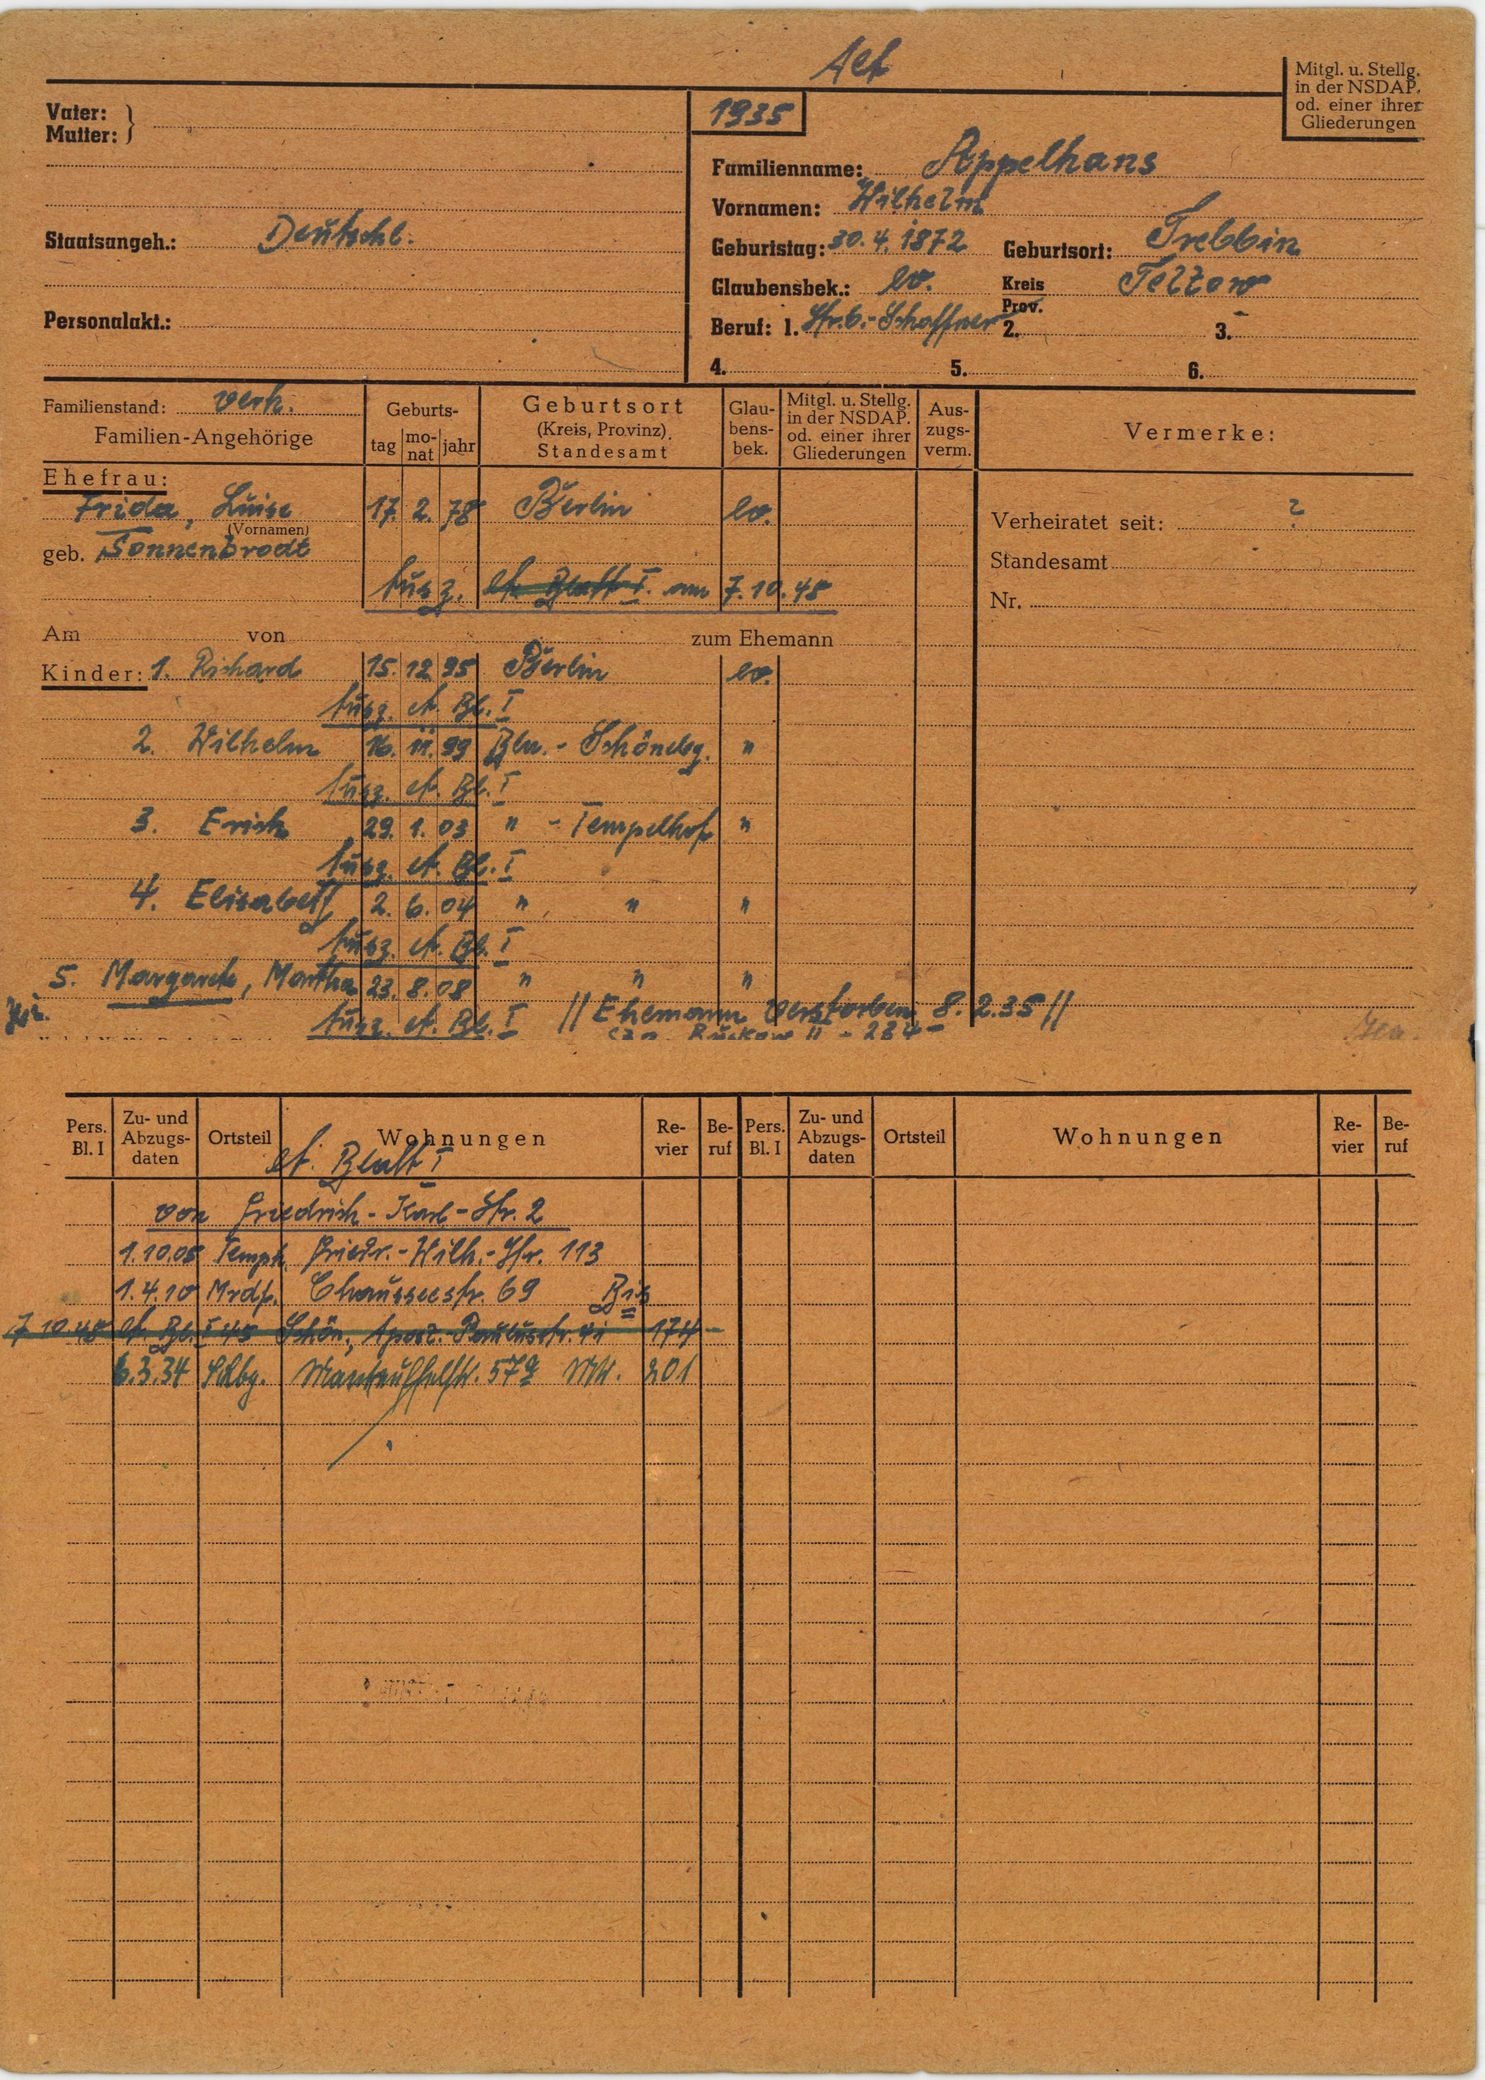
Appelhans